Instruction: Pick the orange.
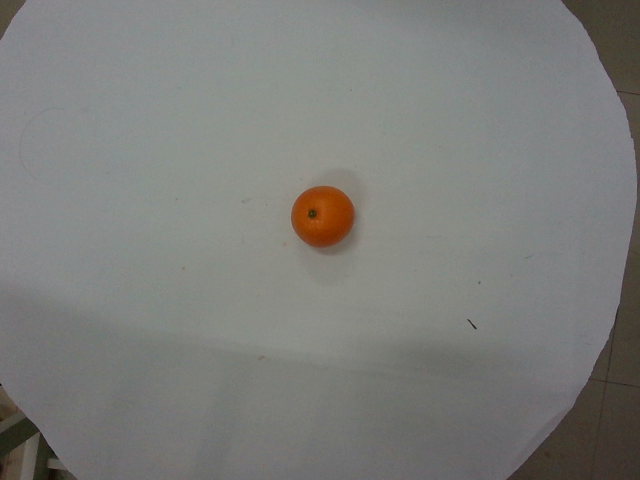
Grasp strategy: vertical